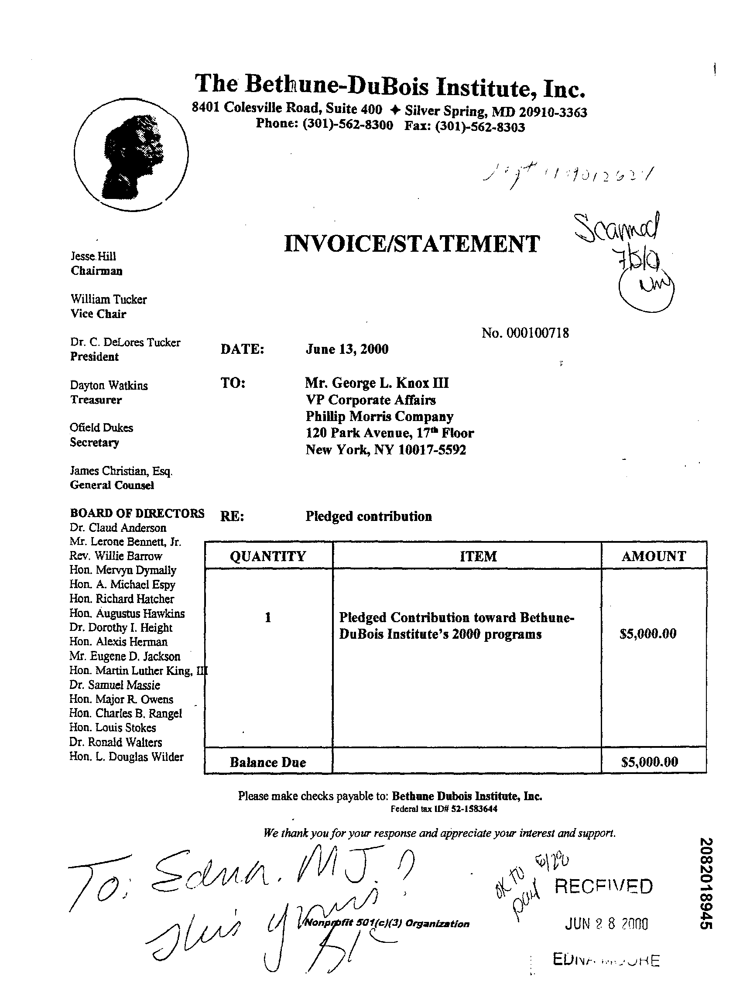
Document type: Invoice